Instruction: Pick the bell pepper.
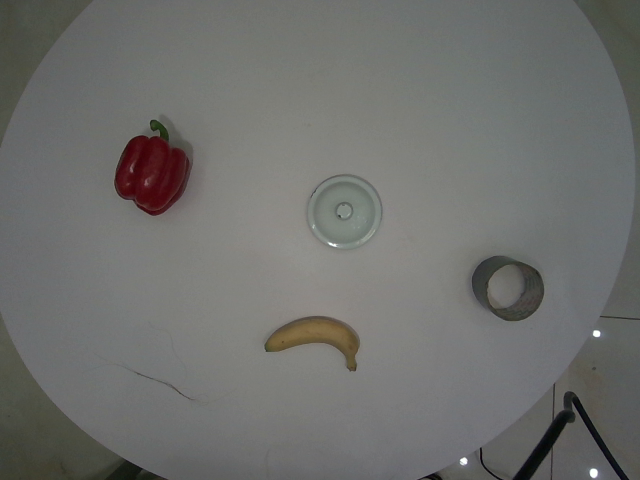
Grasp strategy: vertical